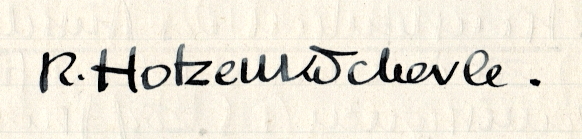
Signature of: rudolf hotzenköcherle